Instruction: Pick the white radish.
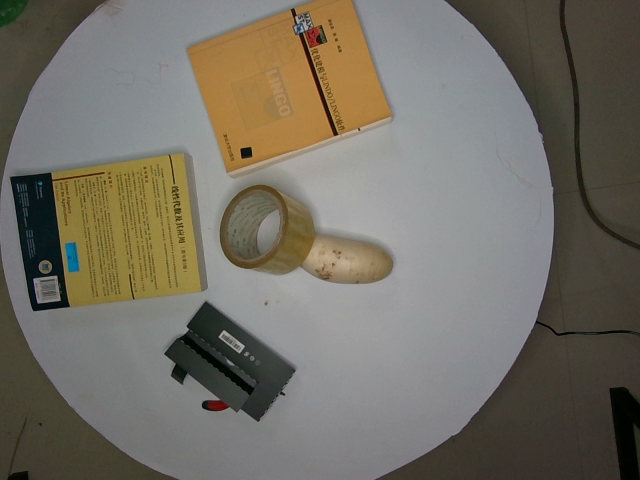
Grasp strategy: vertical